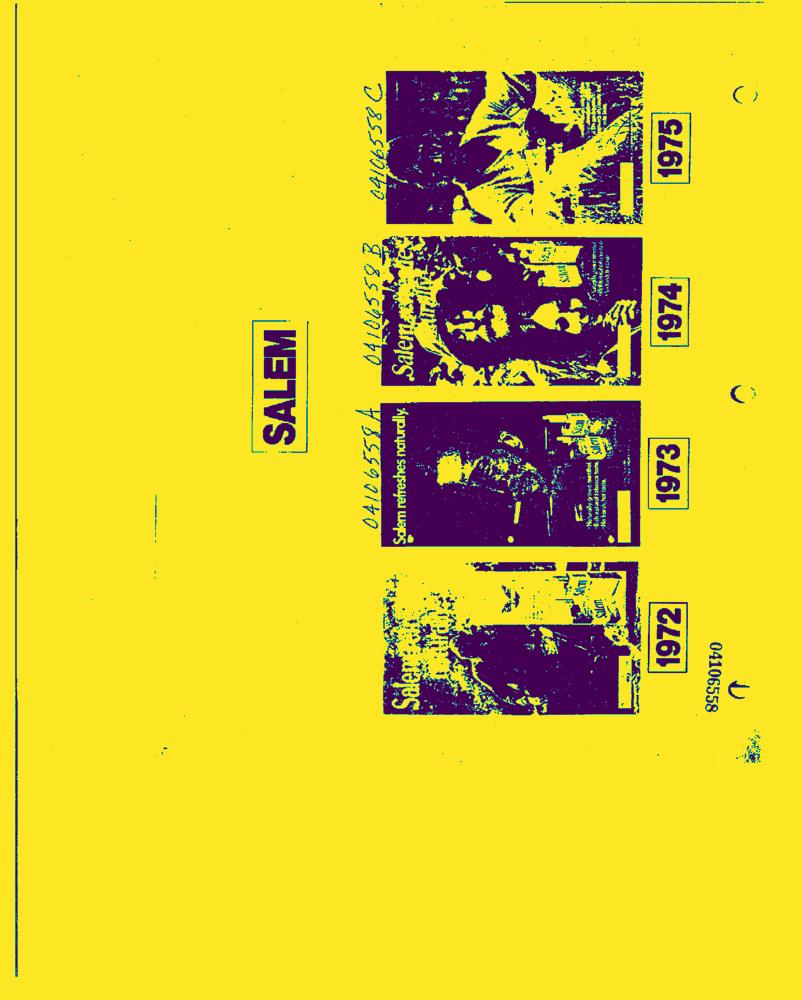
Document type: AD